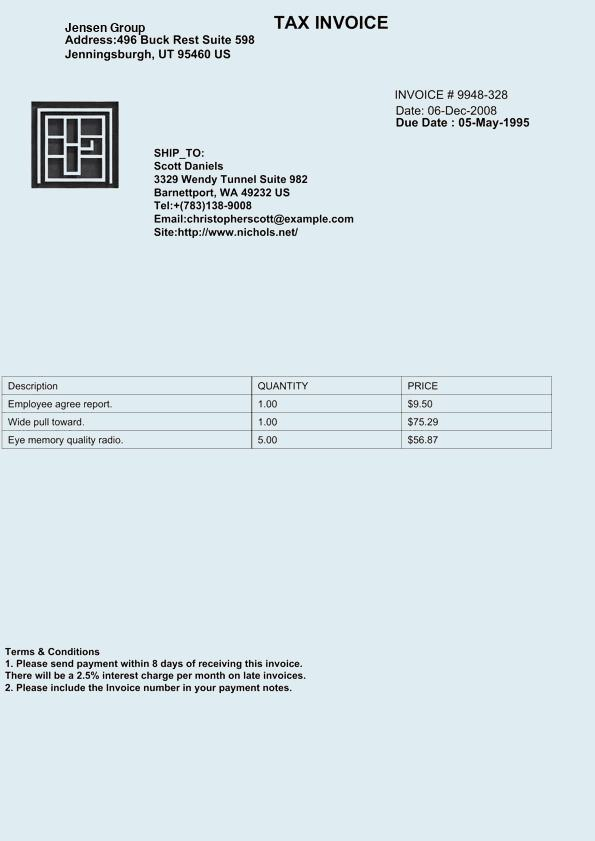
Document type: Invoice